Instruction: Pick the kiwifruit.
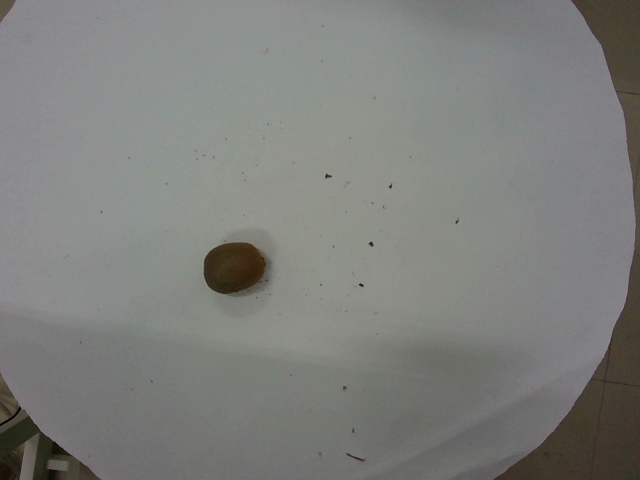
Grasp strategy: vertical